Question: What jurisdiction, city, or county is the document associated with?
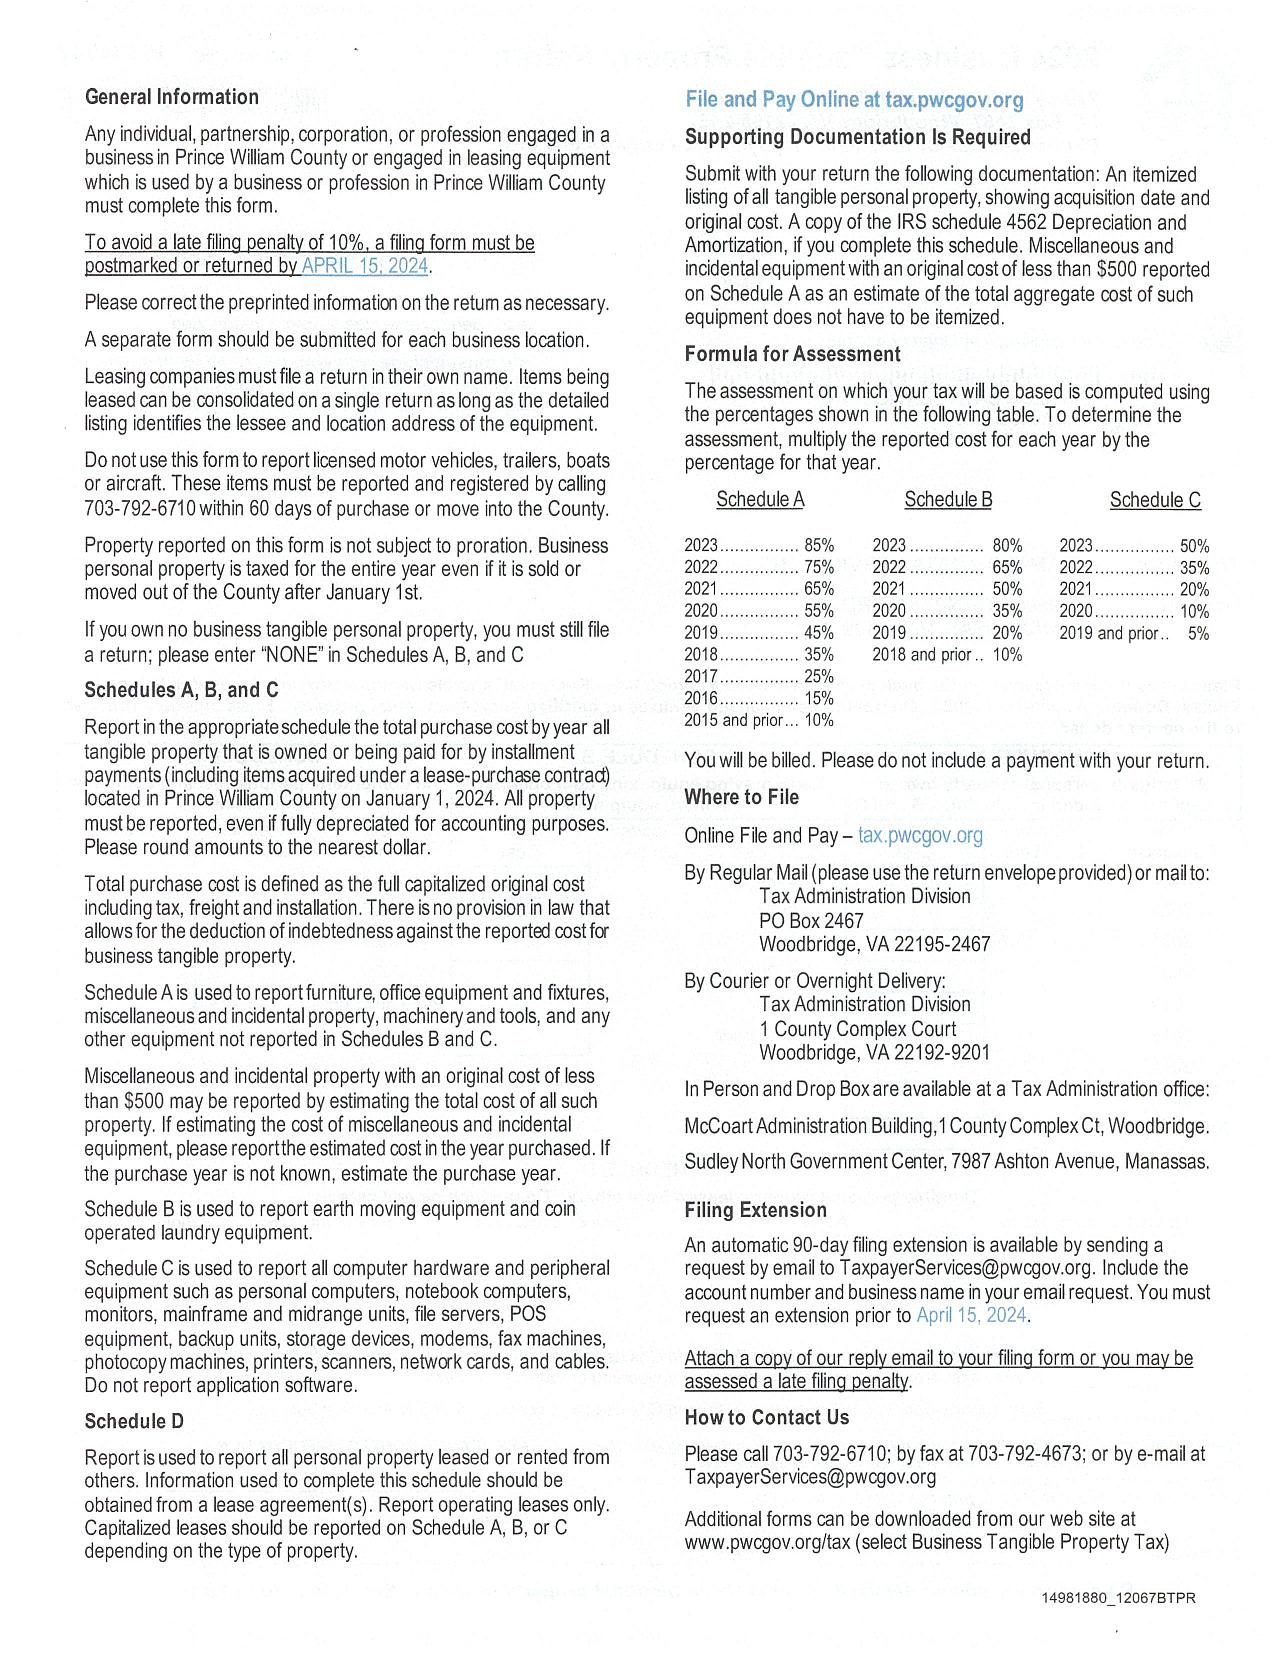
Answer: "Prince William County"